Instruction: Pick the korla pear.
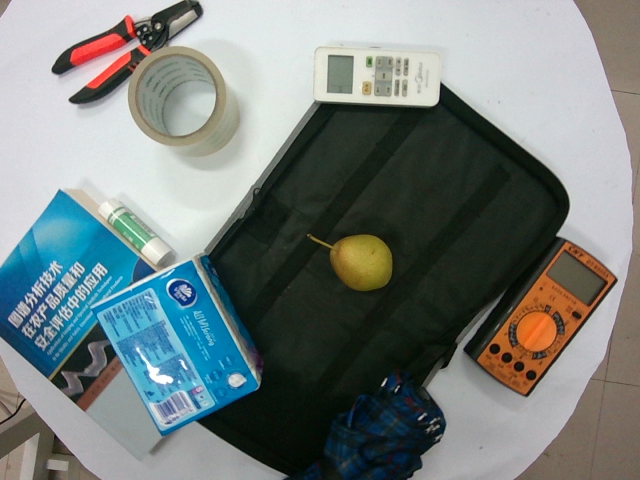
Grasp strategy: vertical